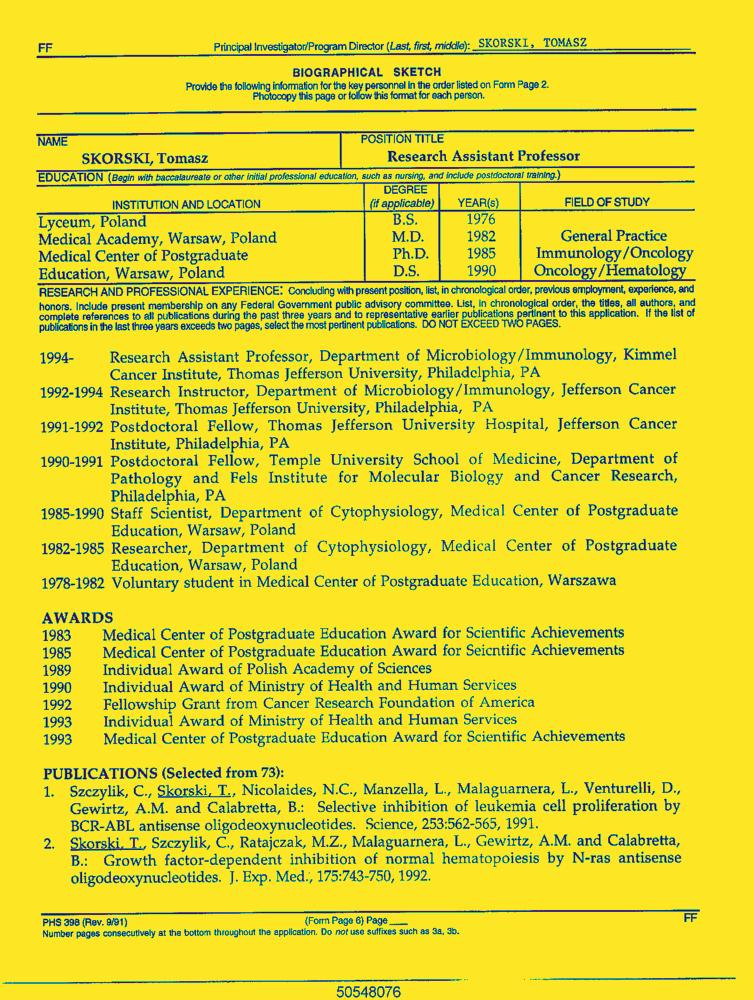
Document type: Resume-Doc